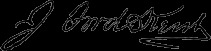
Signature of: jacob ford kent